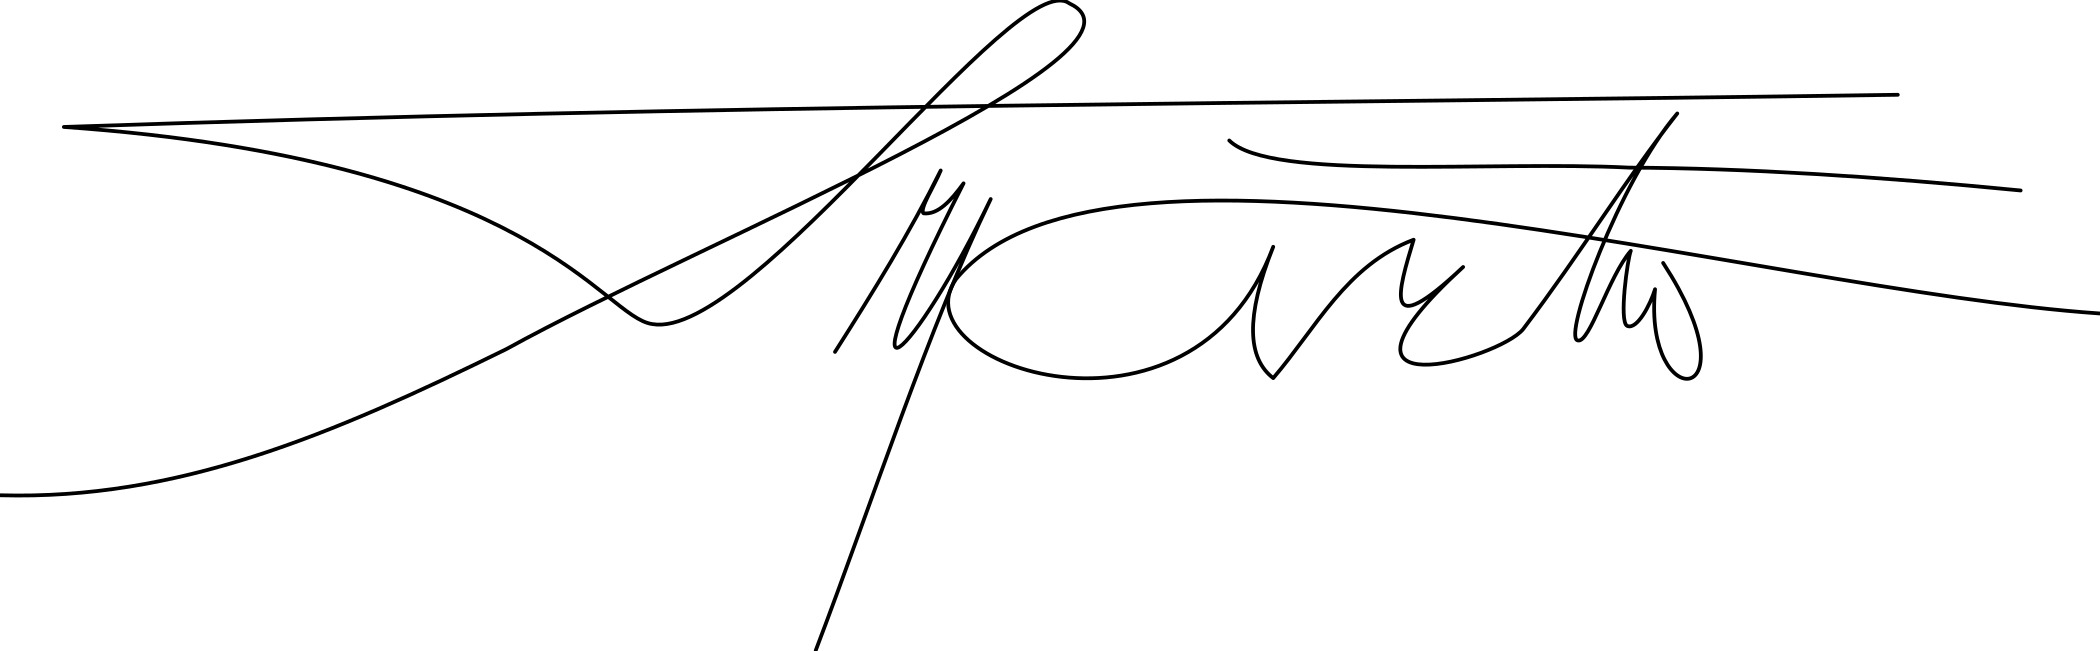
Signature of: soeprapto